Extract the amount written in words, the amount in digits, the name of the payee, the date on the cheque, and the bank's name from the image.
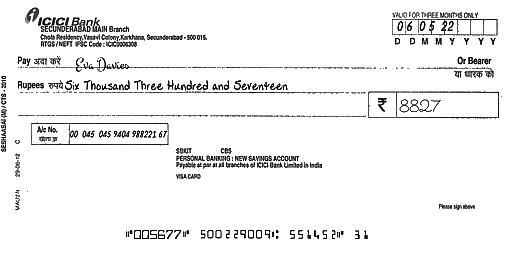
amt_in_words: Six Thousand Three Hundred and Seventeen
amt_in_figures: 8827
payee_name: Eva Davies
bank_name: ICICI Bank
cheque_date: 06/05/22